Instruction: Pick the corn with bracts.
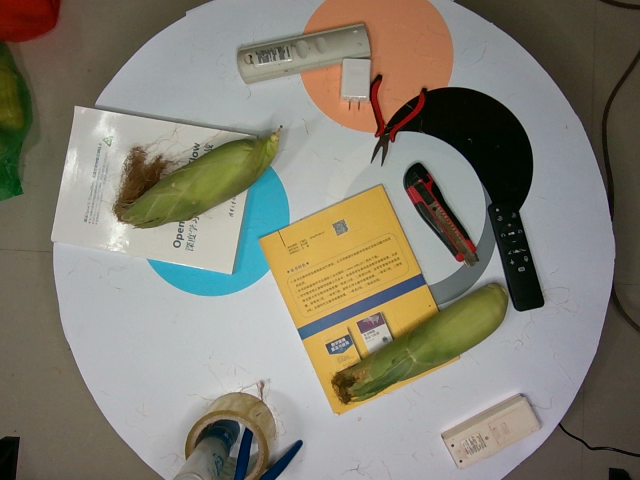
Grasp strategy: vertical